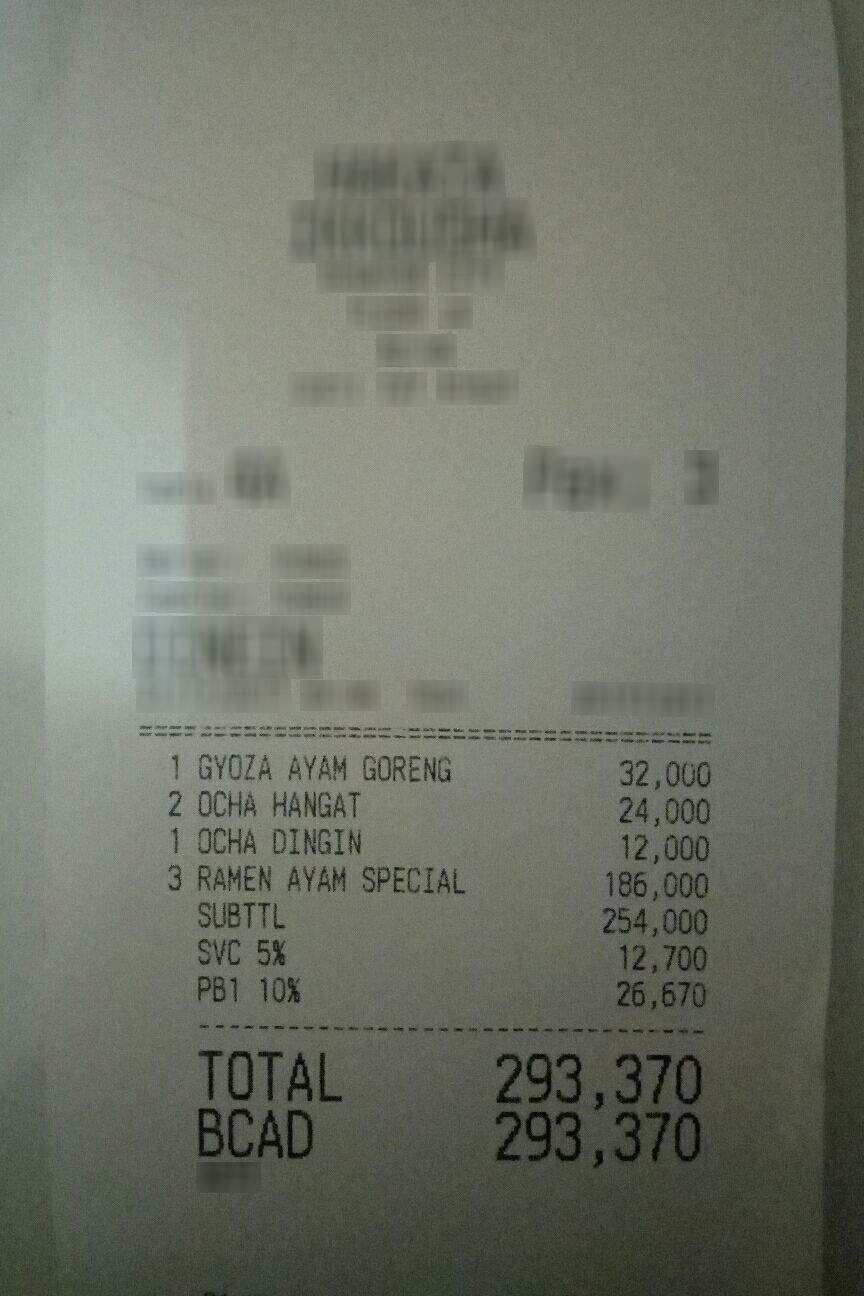
Number of items: 4
Subtotal: 254,000
Service charge: 12,700
Tax: 26,670
Total: 293,370
OCR text regions:
text: 1
text: GYOZA
text: AYAM
text: GORENG
text: 32,000
text: 2
text: OCHA
text: HANGAT
text: 24,000
text: 1
text: OCHA
text: DINGIN
text: 12,000
text: 3
text: RAMEN
text: AYAM
text: SPECIAL
text: 186,000
text: SUBTTL
text: 254,000
text: SVC
text: 5%
text: 12,700
text: PB1
text: 10%
text: 26,670
text: TOTAL
text: 293,370
text: BCAD
text: 293,370